Question: What might the diagnosis be?
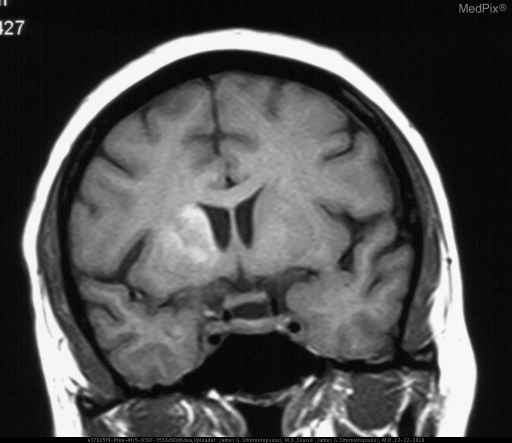
Answer: The possible diagnosis includes •  Cerebral infarction
•  Reperfusion contrast enhancement
•  Hemorrhagic stroke
•  Hypertensive hemorrhage
•  Angioinvasive mycotic hemorrhage.